Question: How does the patient history play a role?
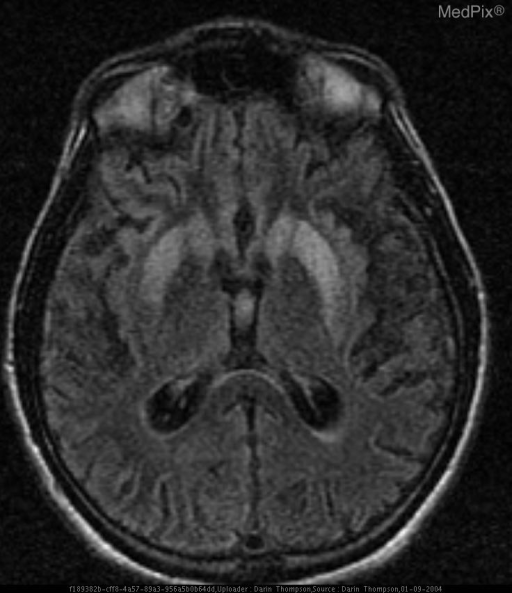
Answer: The patient's history of 25 Y/O with new onset progrssive dementia, myclonus, EEG abnormalities, history of eating raw sheep's brain approximately 2 years ago. is key in understanding the case.